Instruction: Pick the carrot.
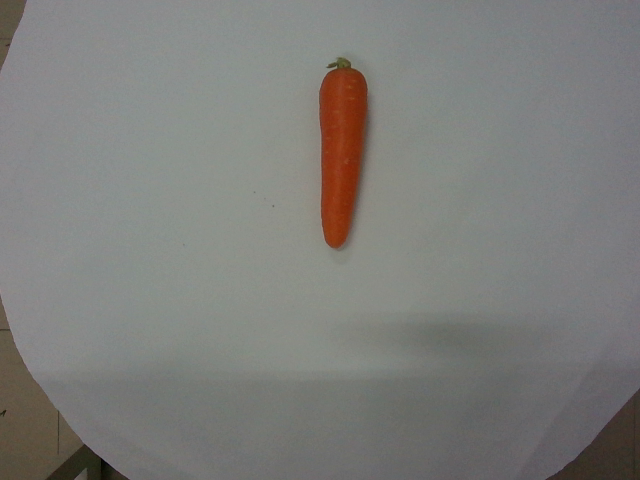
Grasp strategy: vertical